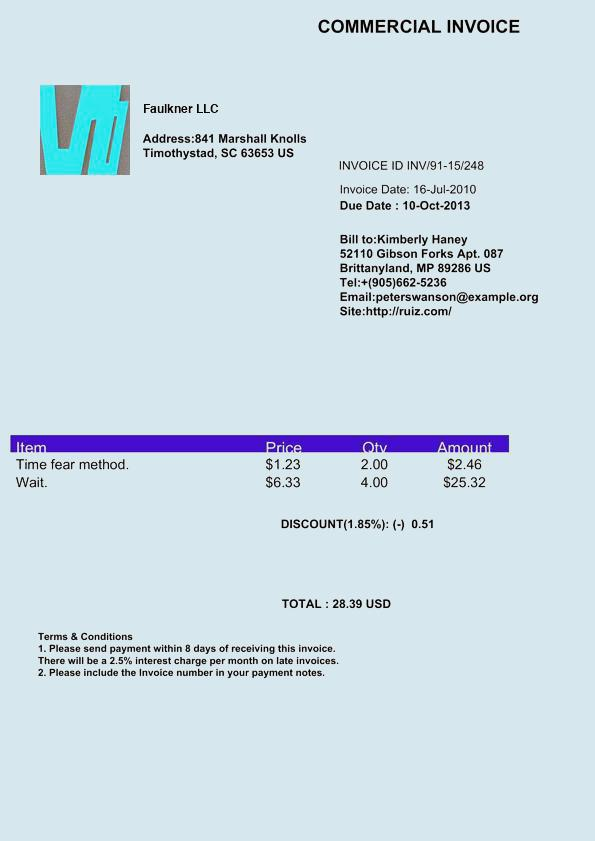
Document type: Invoice